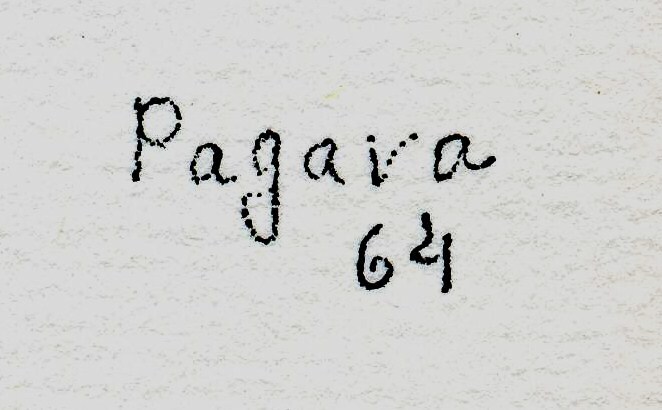
Signature of: vera pagava